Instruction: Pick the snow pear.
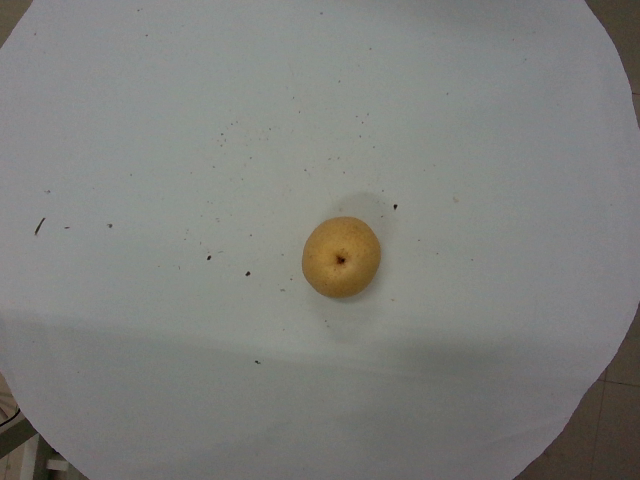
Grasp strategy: vertical